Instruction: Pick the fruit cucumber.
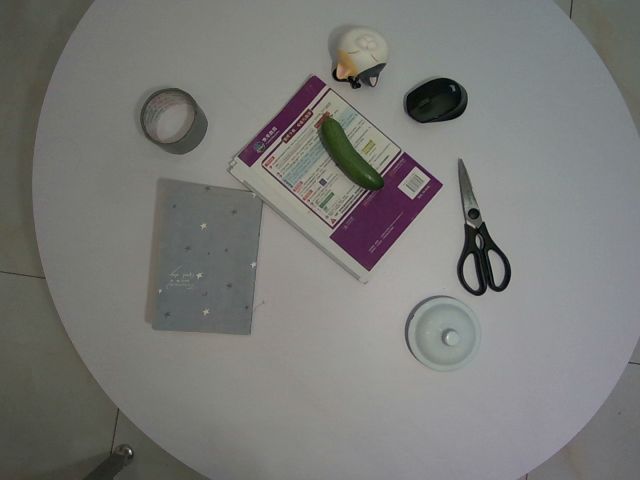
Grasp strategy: vertical